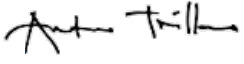
Signature of: antonio trillanes iv